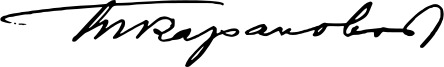
Signature of: toma karayovov